Question: How is the history relevant to the case?
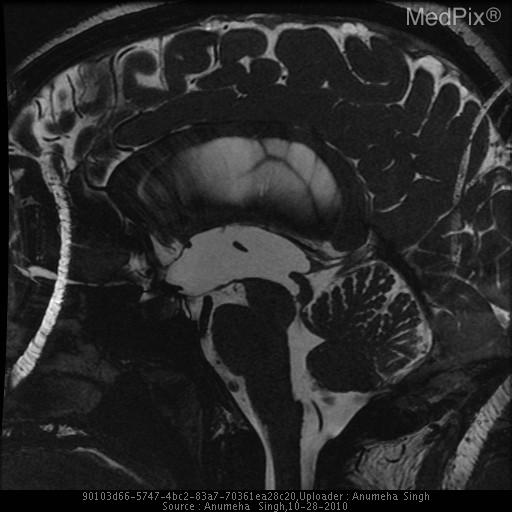
Answer: The patient's history of 21 yr old pregnant female at 11 wks of gestation presents with two weeks history of severe headache.  She reports recent MVC one week prior to presentation to the ED.  Subsequently, she noted a remote history of salmonella meningitis as a child. is key in understanding the case.